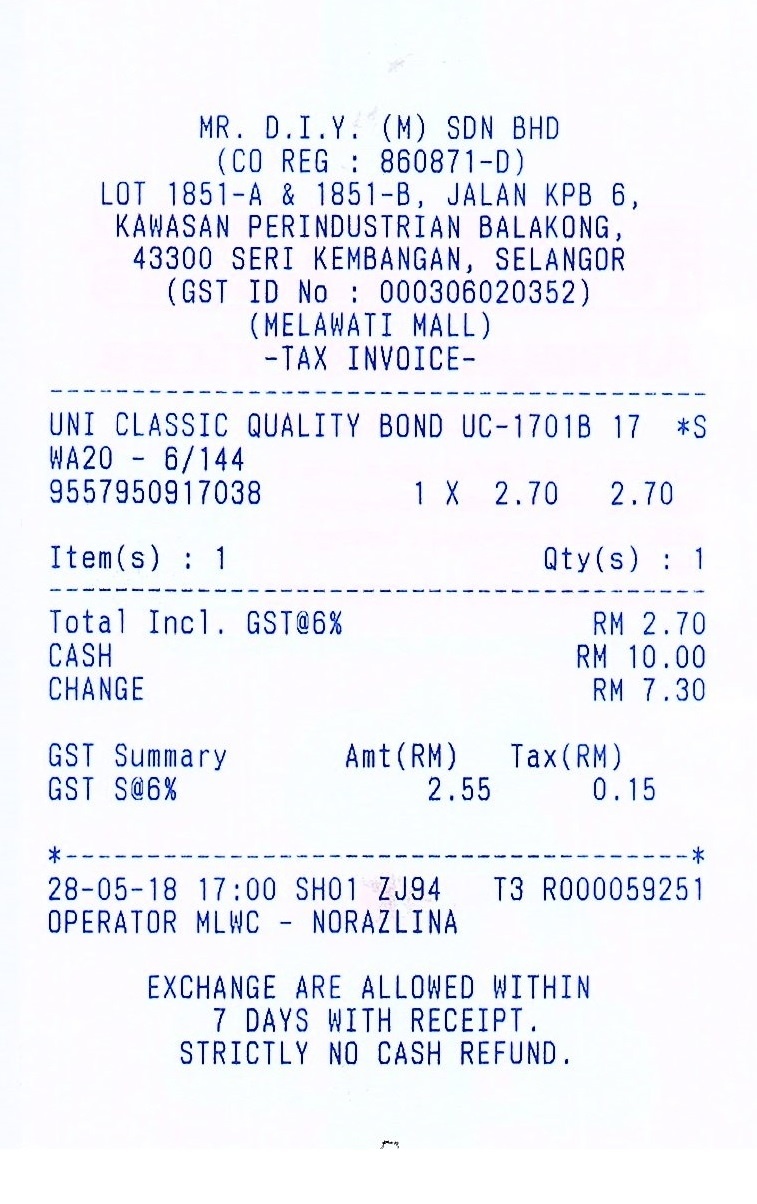
MR. D.I.Y. (M) SDN BHD
(CO REG : 860871-D)
LOT 1851-A & 1851-B, JALAN KPB 6,
KAWASAN PERINDUSTRIAN BALAKONG,
43300 SERI KEMBANGAN, SELANGOR
(GST ID NO : 000306020352)
(MELAWATI MALL)
TAX INVOICE
UNI CLASSIC QUALITY BOND UC-1701B 17
*S
WA20 - 6/144
9557950917038
1 X
2.70
2.70
ITEM(S) : 1
QTY(S) : 1
TOTAL INCL . GST@6%
RM 2.70
CASH
RM 10.00
CHANGE
RM 7.30
GST SUMMARY
AMT(RM)
TAX(RM)
GST S@6%
2.55
0.15
28-05-18 17:00 SH01 ZJ94
T3 R000059251
OPERATOR MLWC - NORAZLINA
EXCHANGE ARE ALLOWED WITHIN
7 DAYS WITH RECEIPT.
STRICTLY NO CASH REFUND.